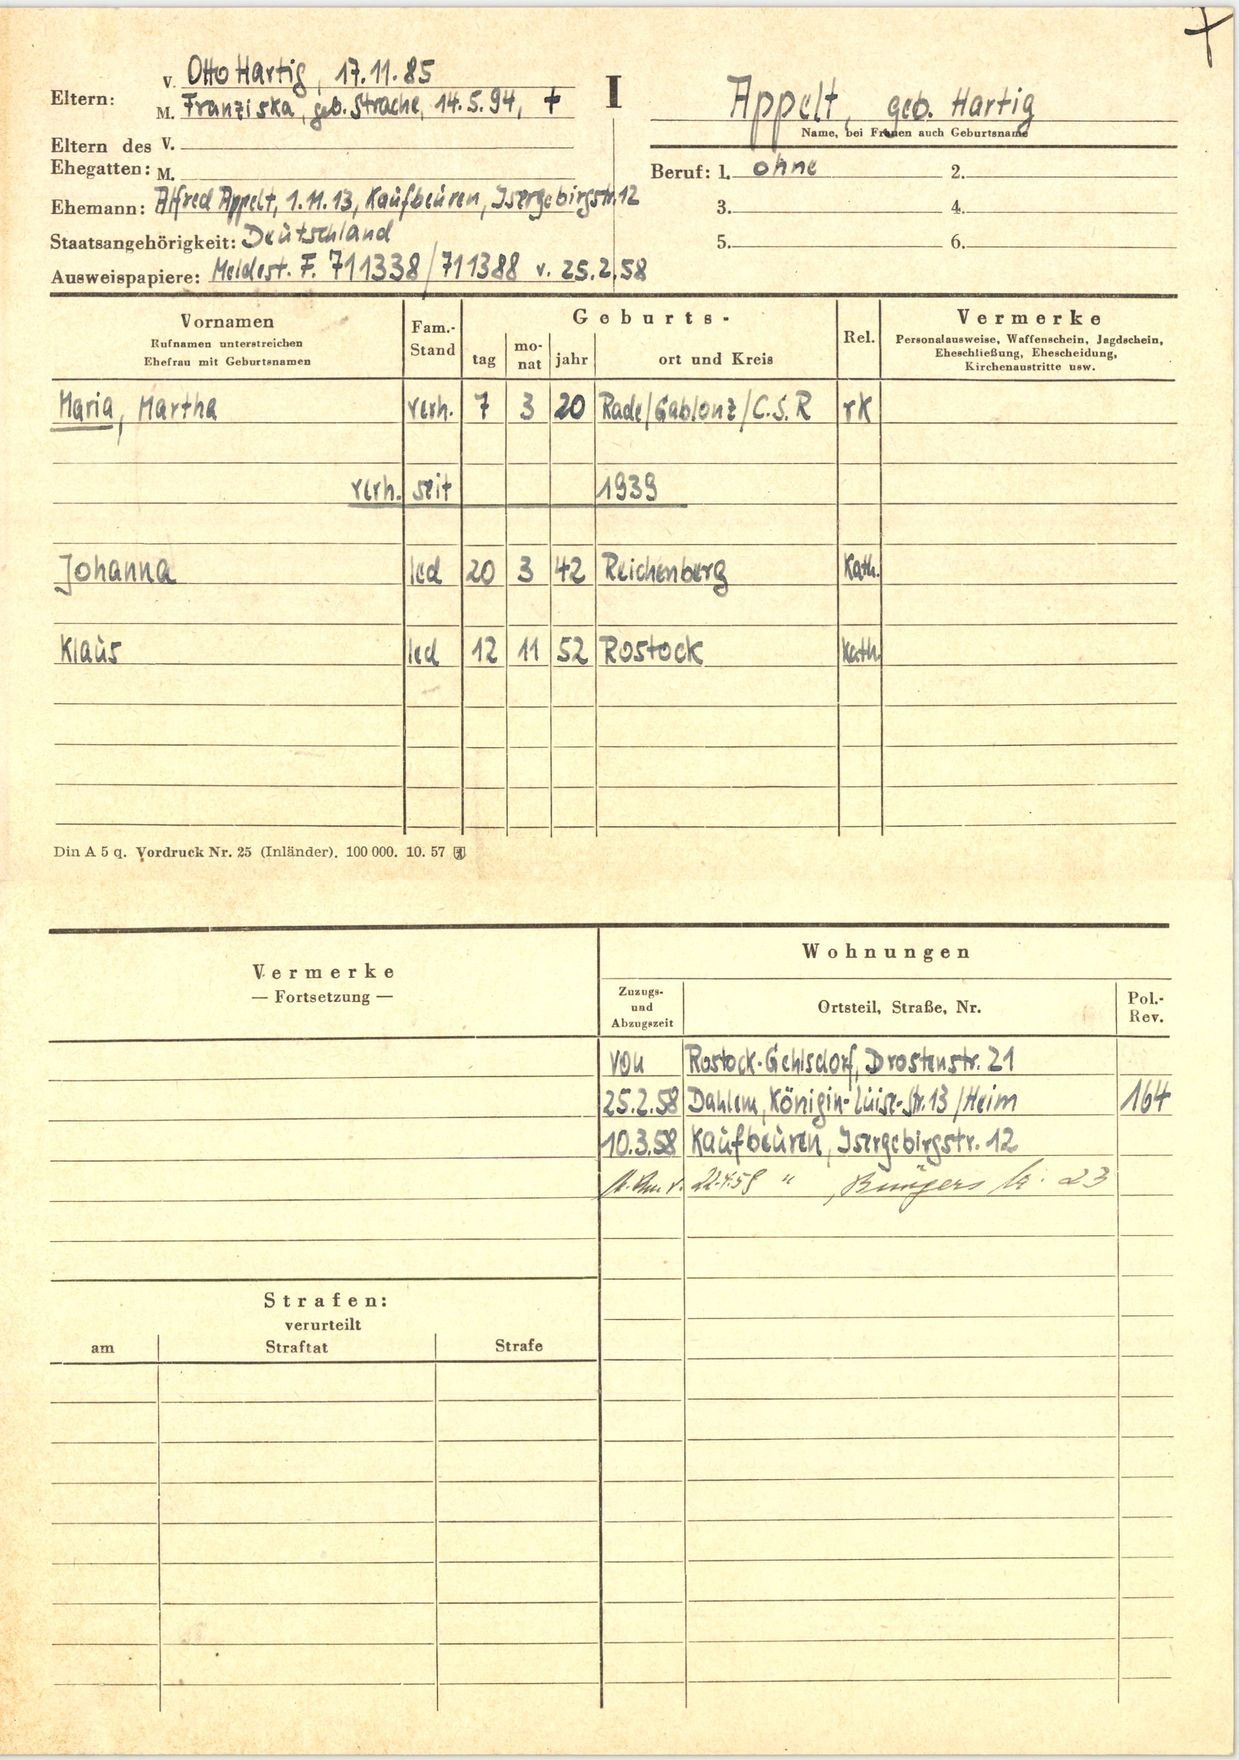
Appelt, geb. Hartig